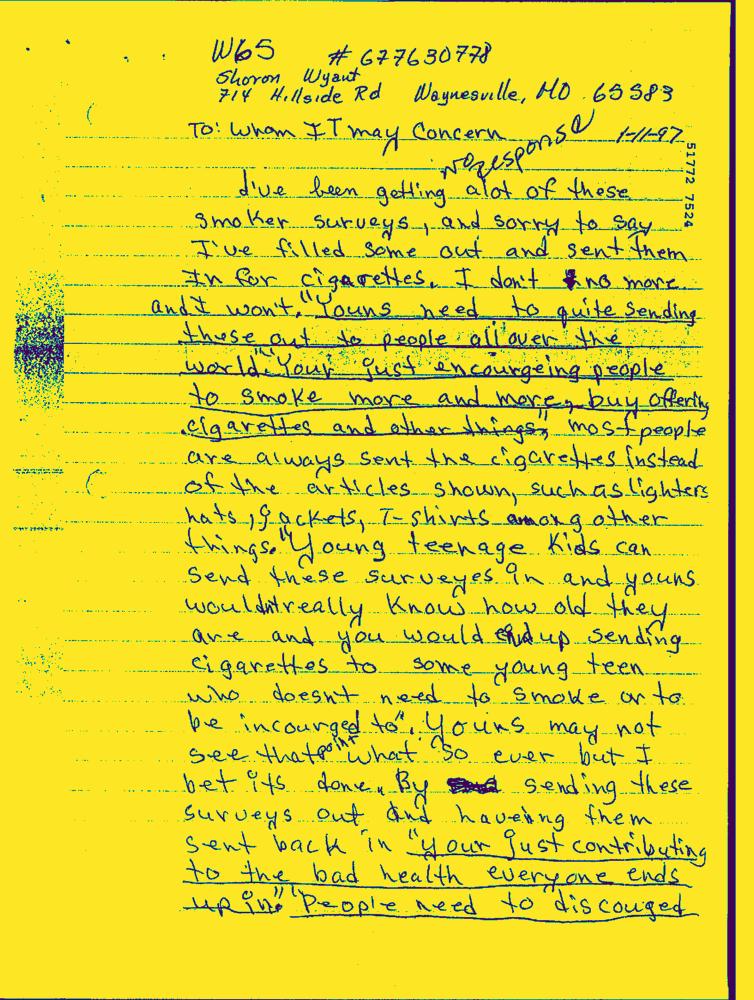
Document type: Hand-Written